Question: What could the diagnosis suggest?
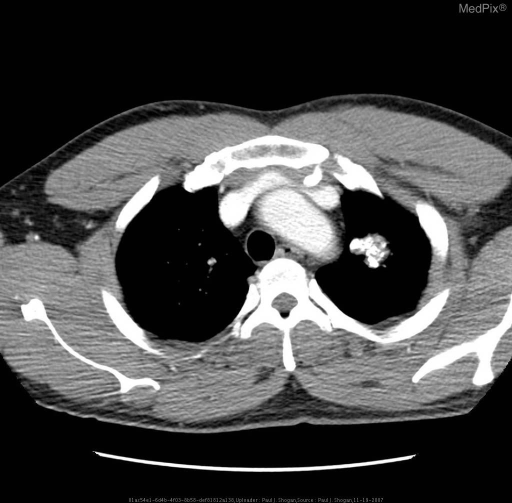
Answer: The possible diagnosis includes Differential Diagnosis for a Solitary Pulmonary Nodule or Mass:

Neoplasm:	Bronchogenic carcinoma
		Hamartoma
		Bronchial adenoma
		Granular Cell myoblastoma
		Mesenchymal neoplasms
			Leiomyoma/Leiomyosarcoma
			Fibroma
			Neurofibroma
			Lipoma
		Lymphoma
		Solitary metastasis
			Colon carcinoma

Infection:	Septic embolus
			Staphylococcus
		Round pneumonia
			Pneumococcus
			Legionella
			Nocardia
			Fungi
		Lung Abscess
		Infectious granuloma
			Tuberculosis
			Histoplasmosis
			Coccidiomycosis
			Cryptoccoccosis
		Parasitic
			Echinococcal Cyst
			Amebic Abscess

Collagen Vascular Disease: Necrobiotic Nodule
                           (rheumatoid lung)
			   Wegener’s granulomatosis

Vascular:	Infarct
		AVM
		Pulmonary Artery Aneurysm
		Hematoma

Airways:	Congenital foregut malformations
		Bronchogenic cyst
		Sequestration
		Mucocele
		Infected Bulla

Miscellaneous:  Amyloidoma
		Round Atelectasis.